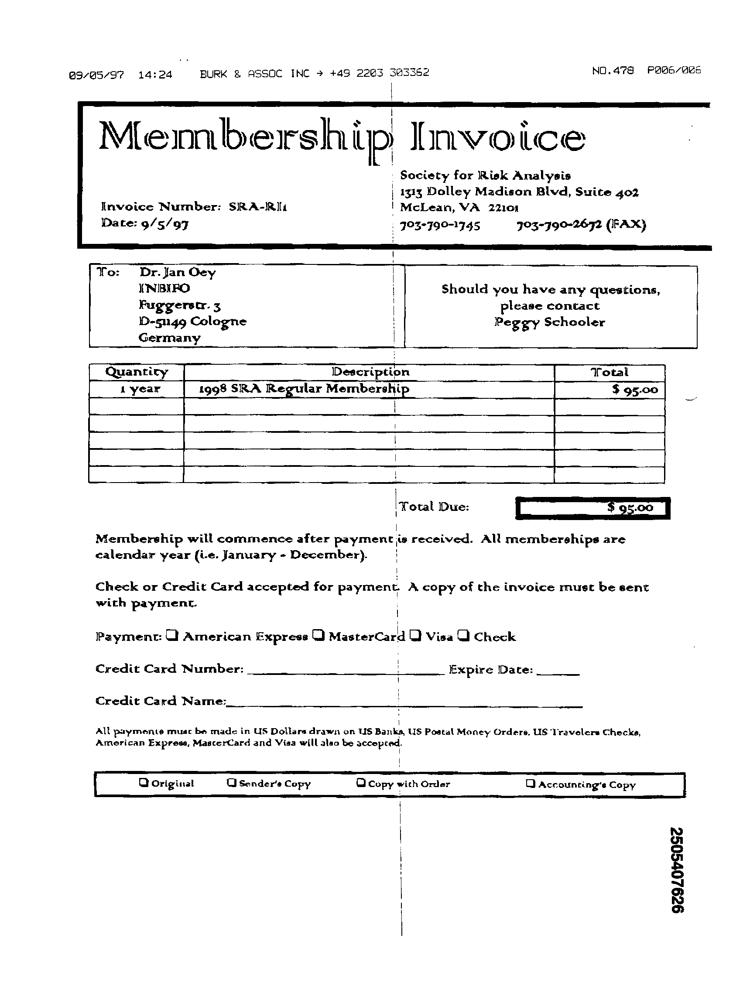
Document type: Invoice